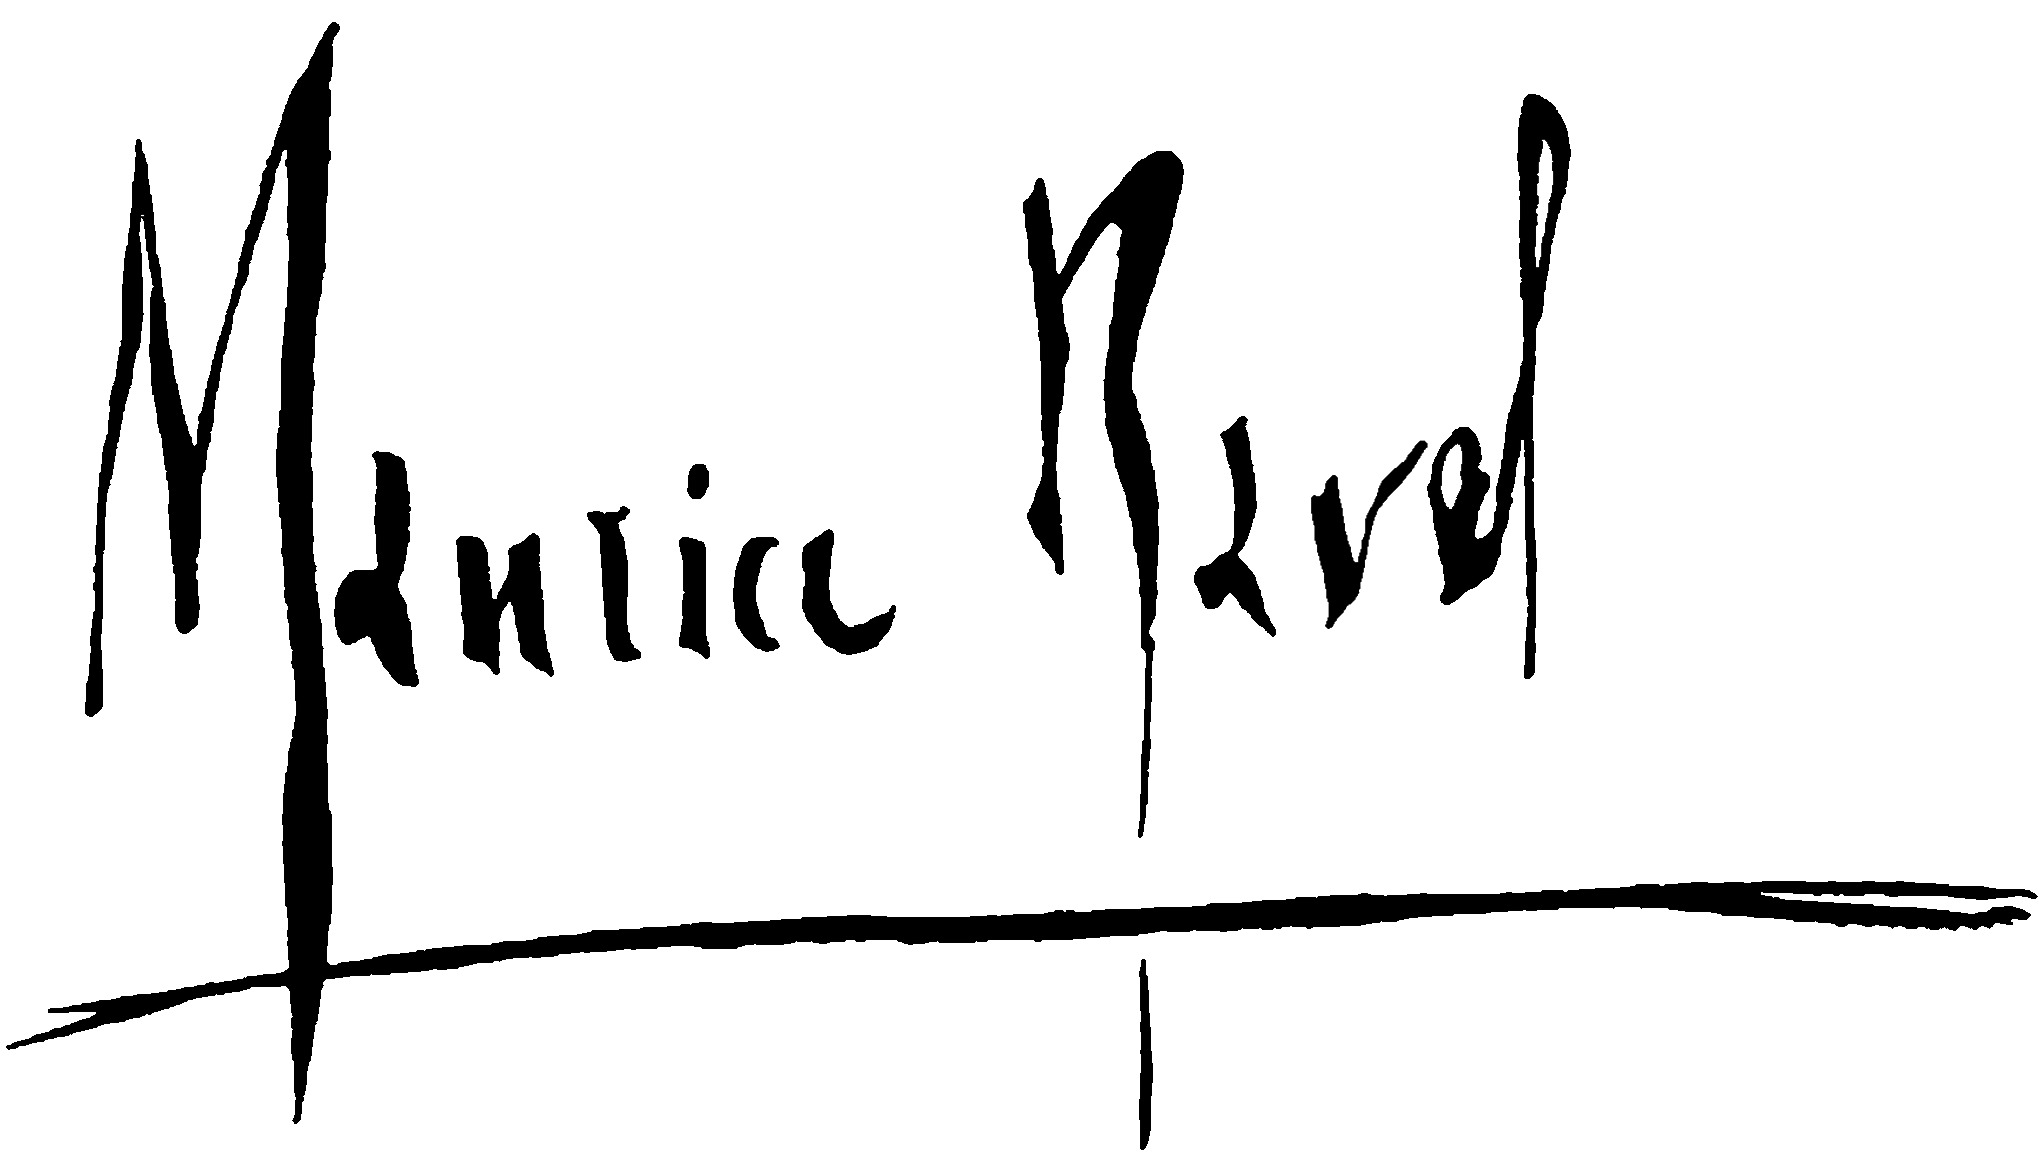
Signature of: maurice ravel